Question: How is the property described in the document?
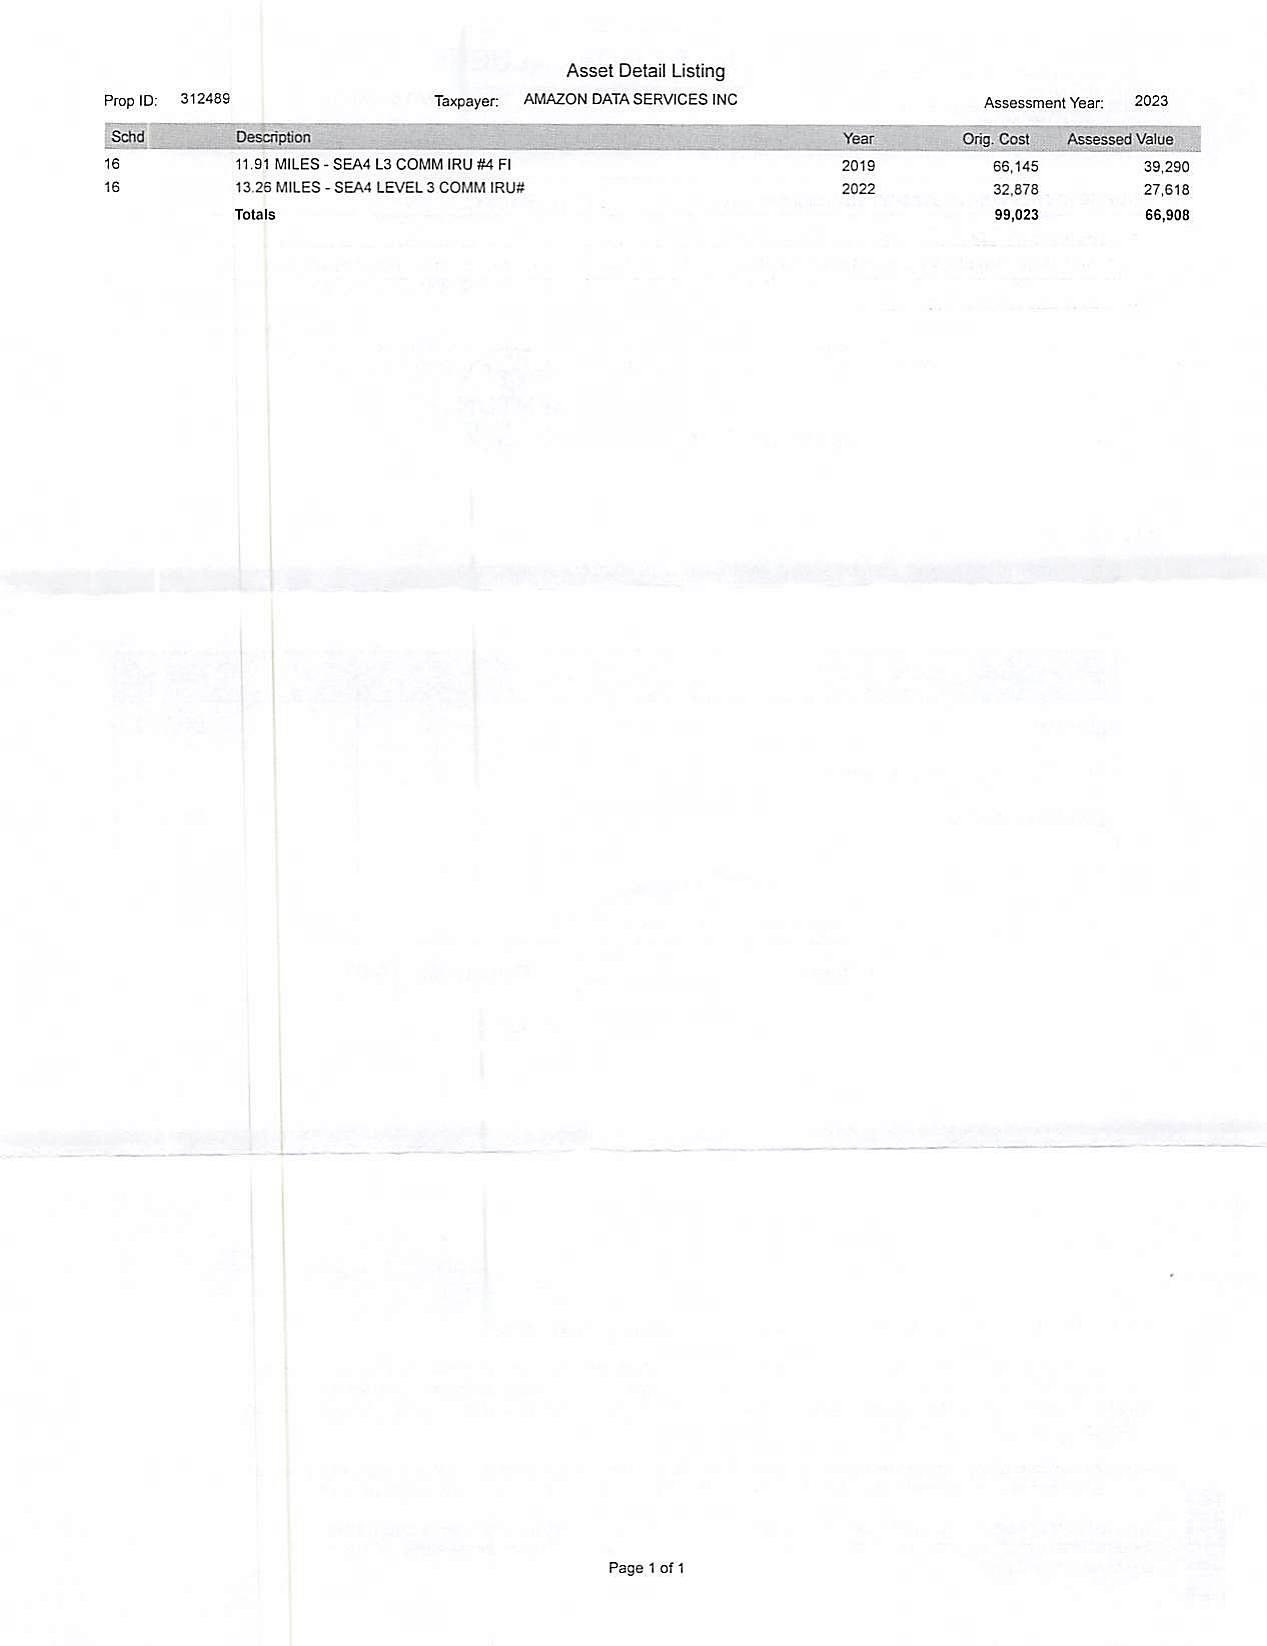
Answer: "11.91 MILES - SEA4 L3 COMM IRU #4 FI, 13.25 MILES - SEA4 LEVEL 3 COMM IRU#"